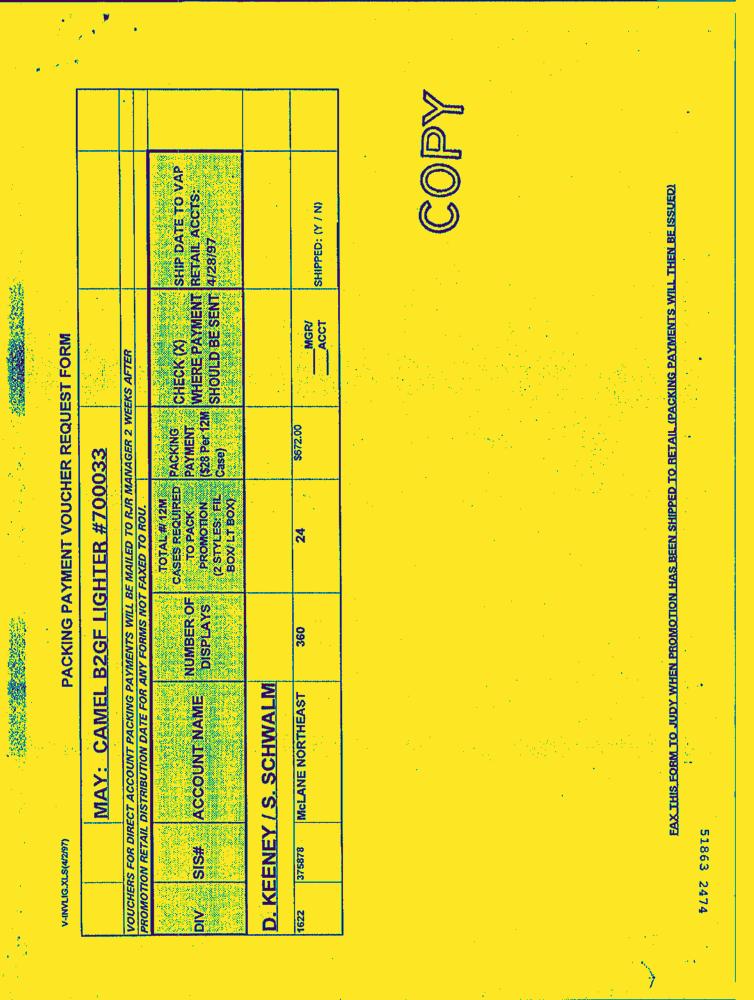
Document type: Letter-Doc